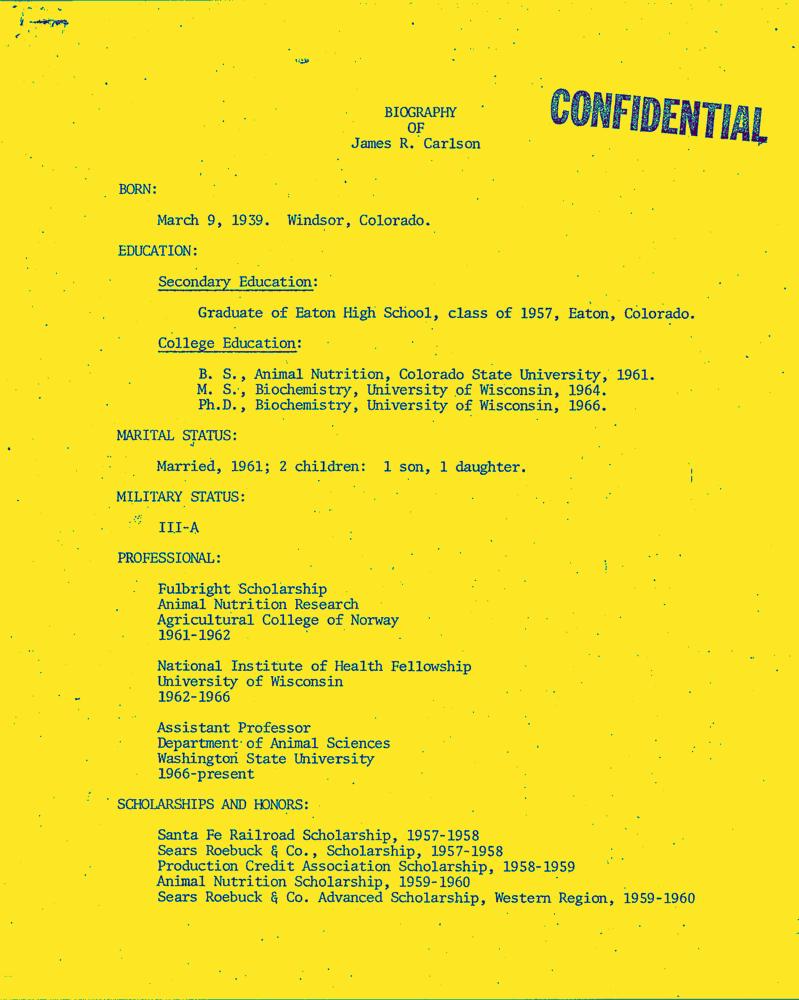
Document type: Resume-Doc